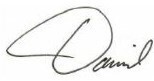
Signature of: david brock smith